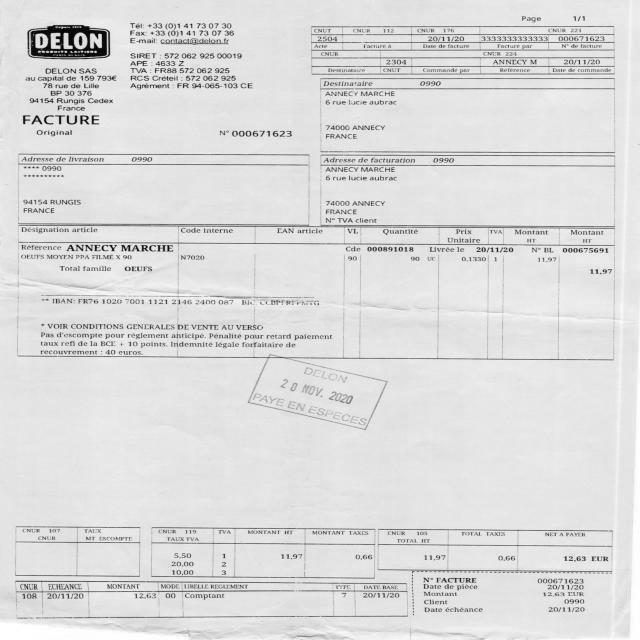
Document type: Invoice